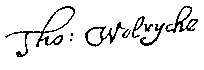
Signature of: sir thomas wolryche 1st baronet